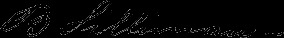
Signature of: benjamin silliman sr